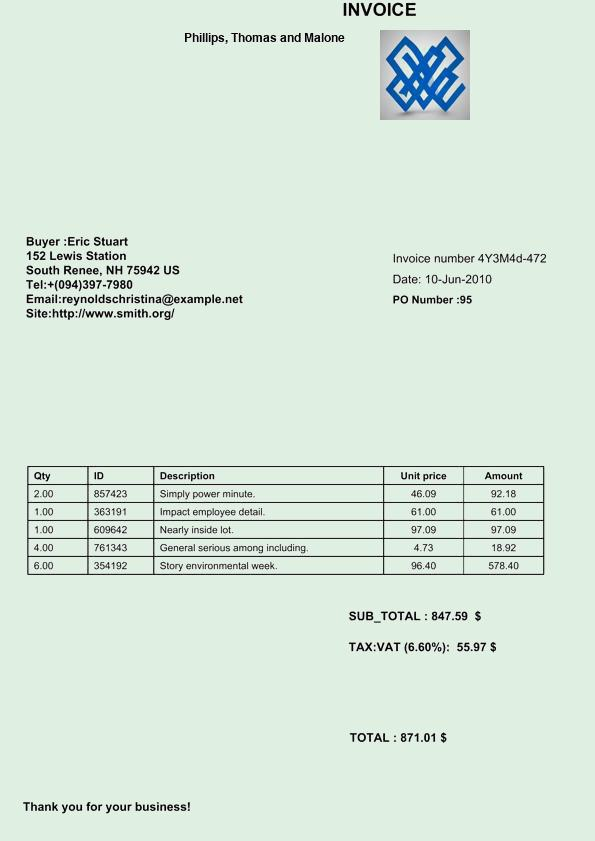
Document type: Invoice